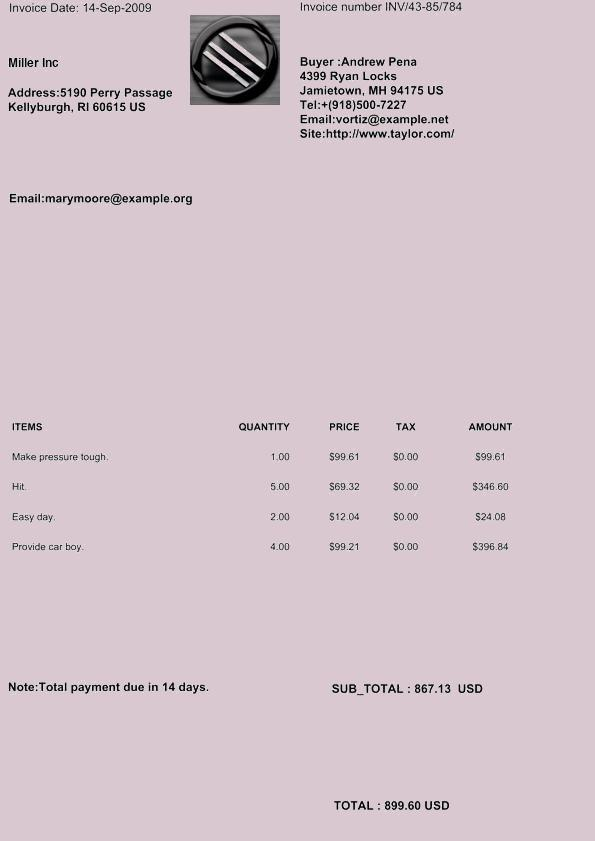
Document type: Invoice